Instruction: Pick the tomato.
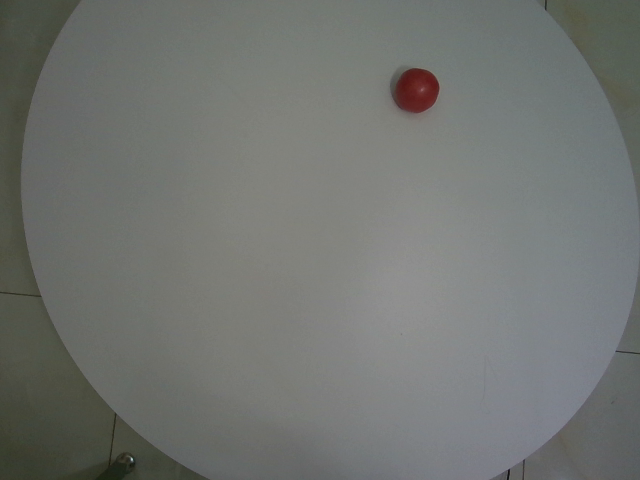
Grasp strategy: vertical